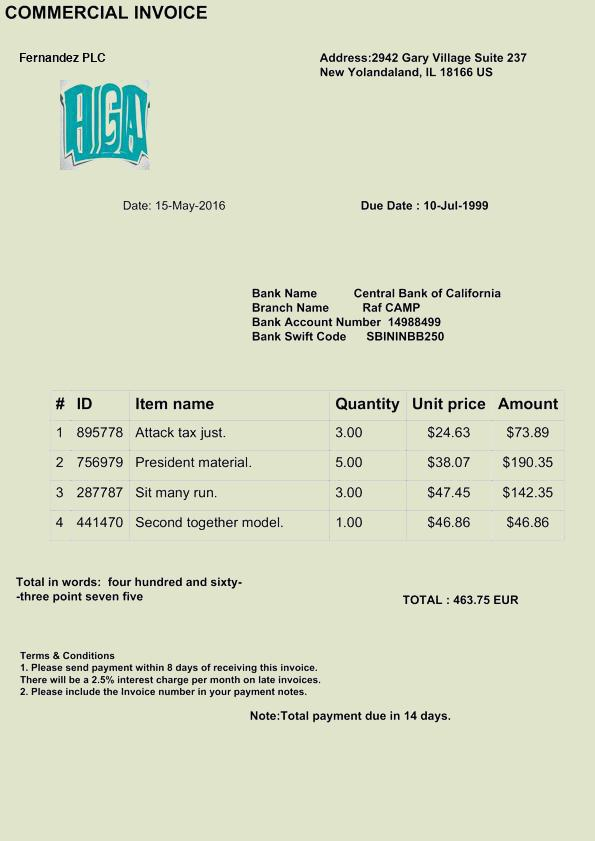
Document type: Invoice